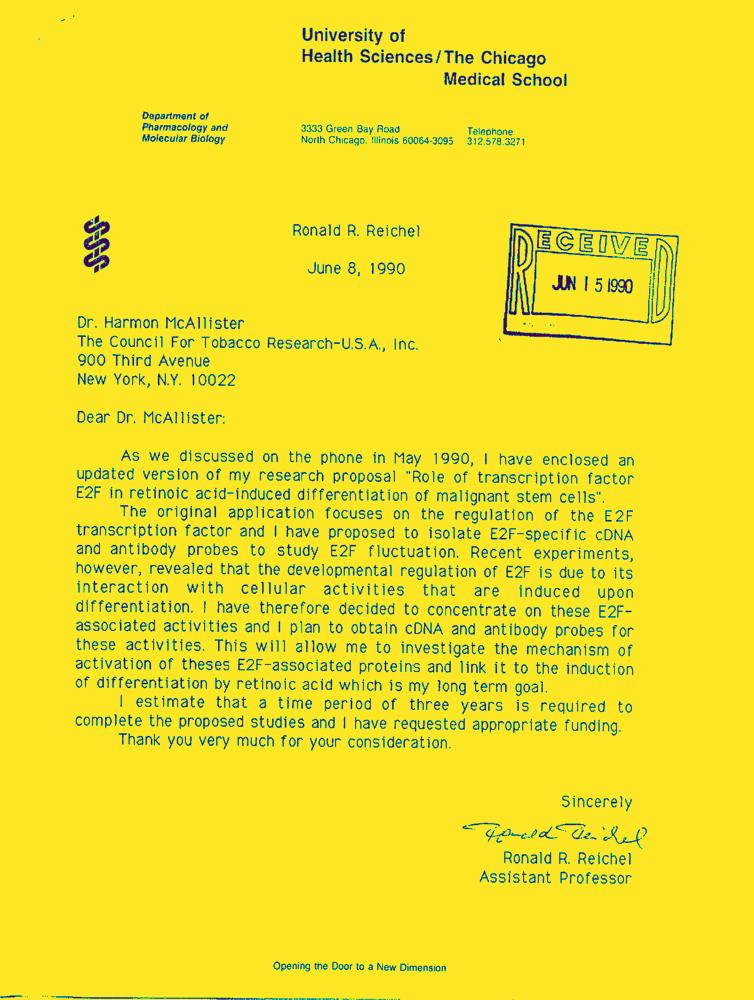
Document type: Letter-Doc